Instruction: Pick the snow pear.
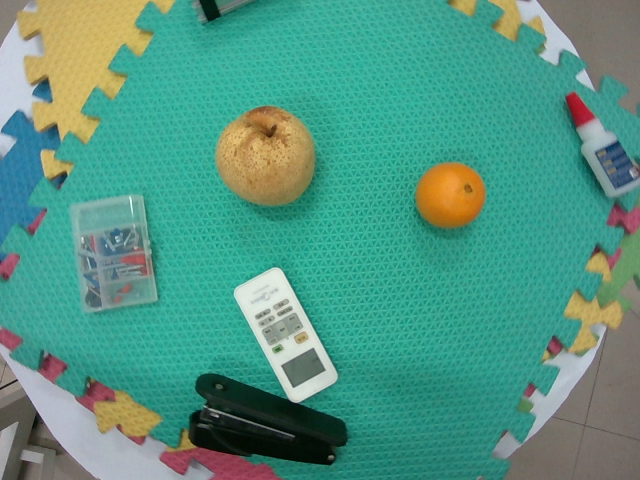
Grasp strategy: vertical